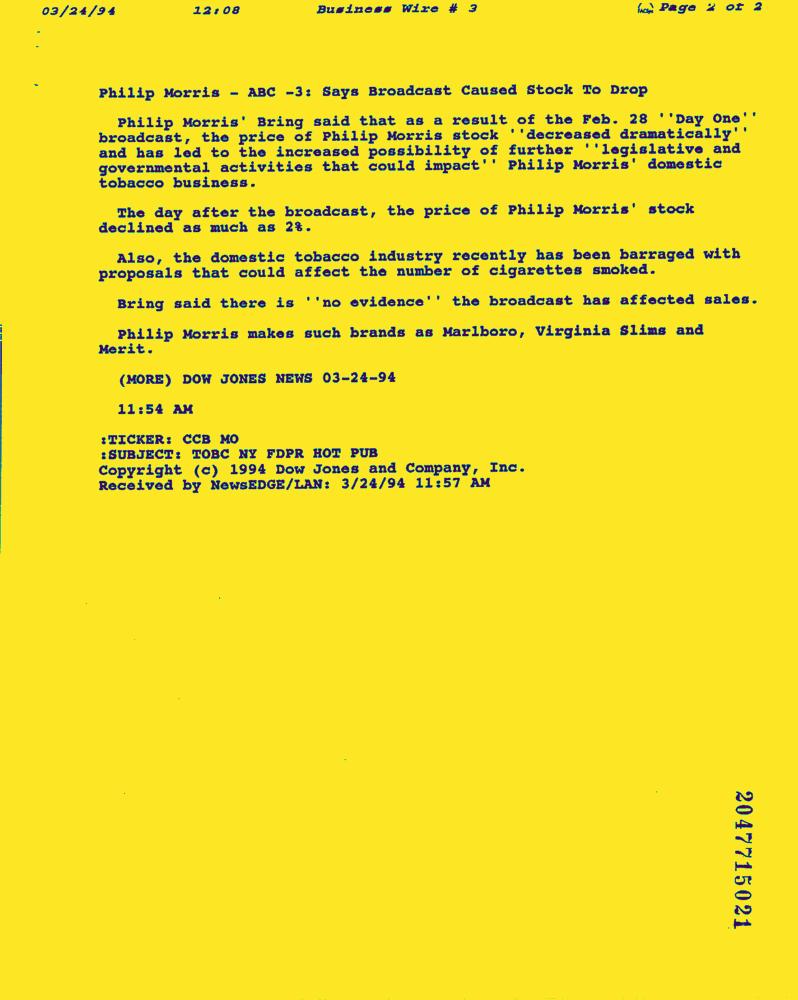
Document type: News-Article